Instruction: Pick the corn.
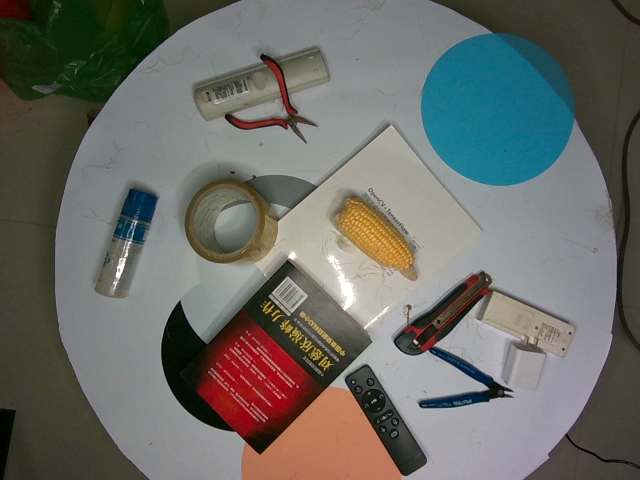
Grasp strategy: vertical